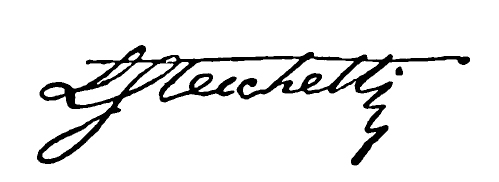
Signature of: olindo guerrini